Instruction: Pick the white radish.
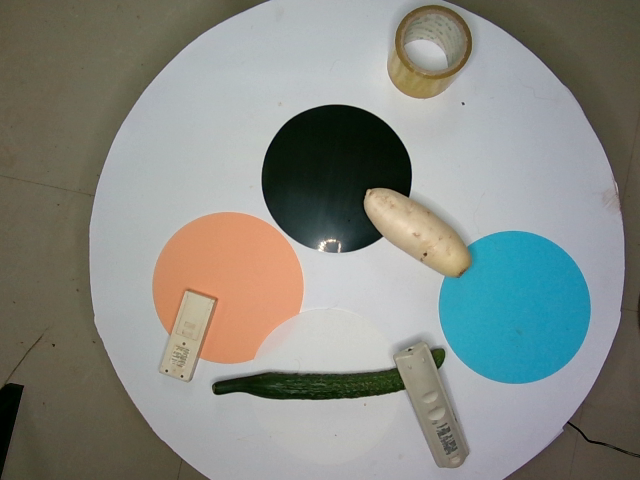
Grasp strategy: vertical